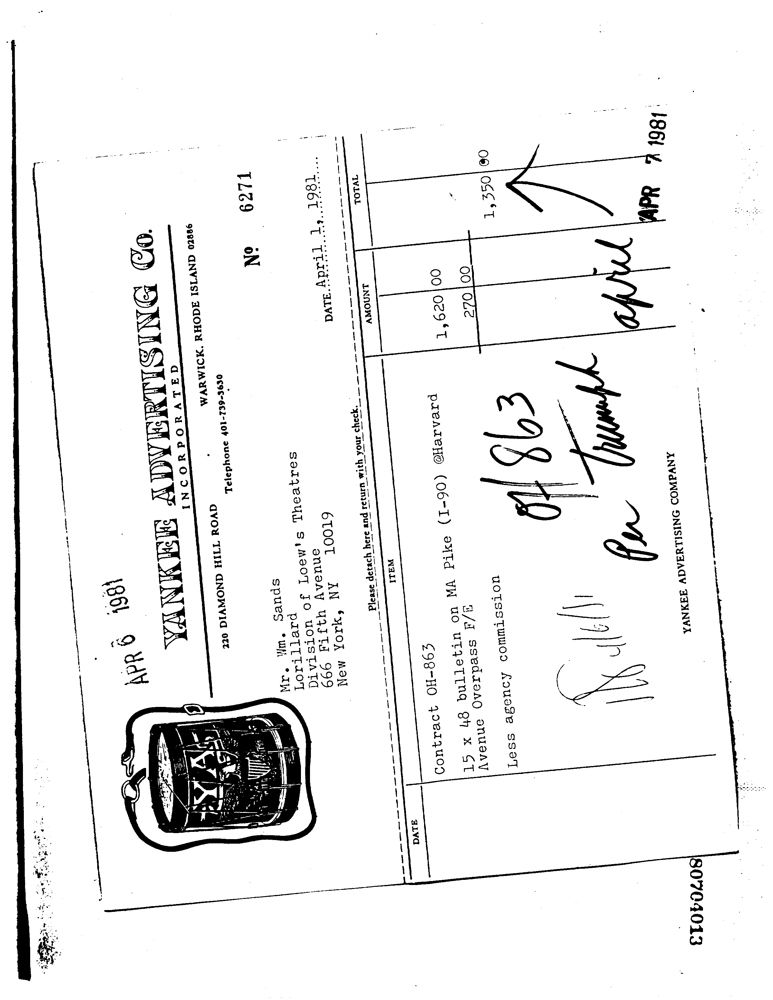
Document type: Invoice